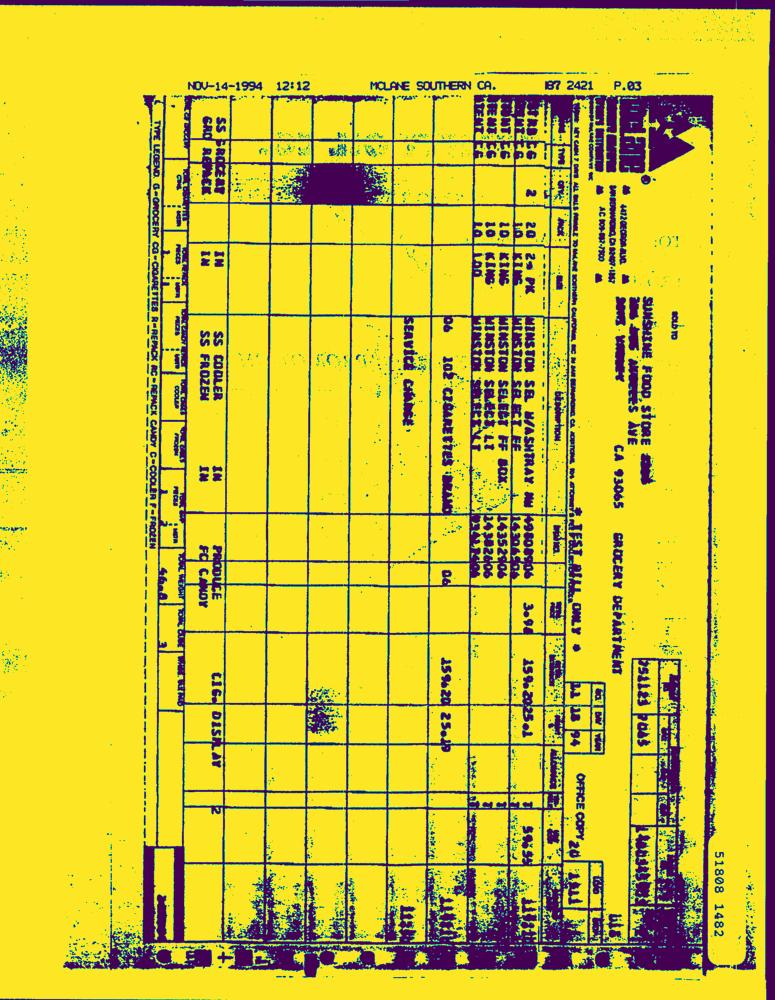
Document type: Invoice-Doc